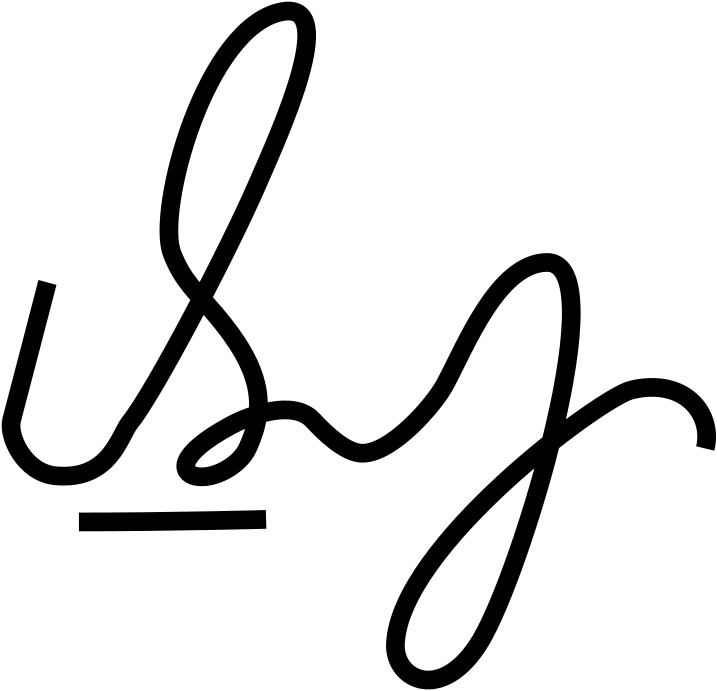
Signature of: anton bezenšek